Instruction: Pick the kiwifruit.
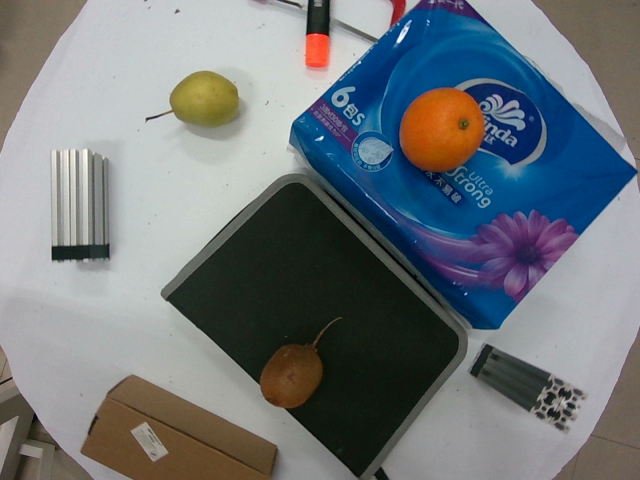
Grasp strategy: vertical